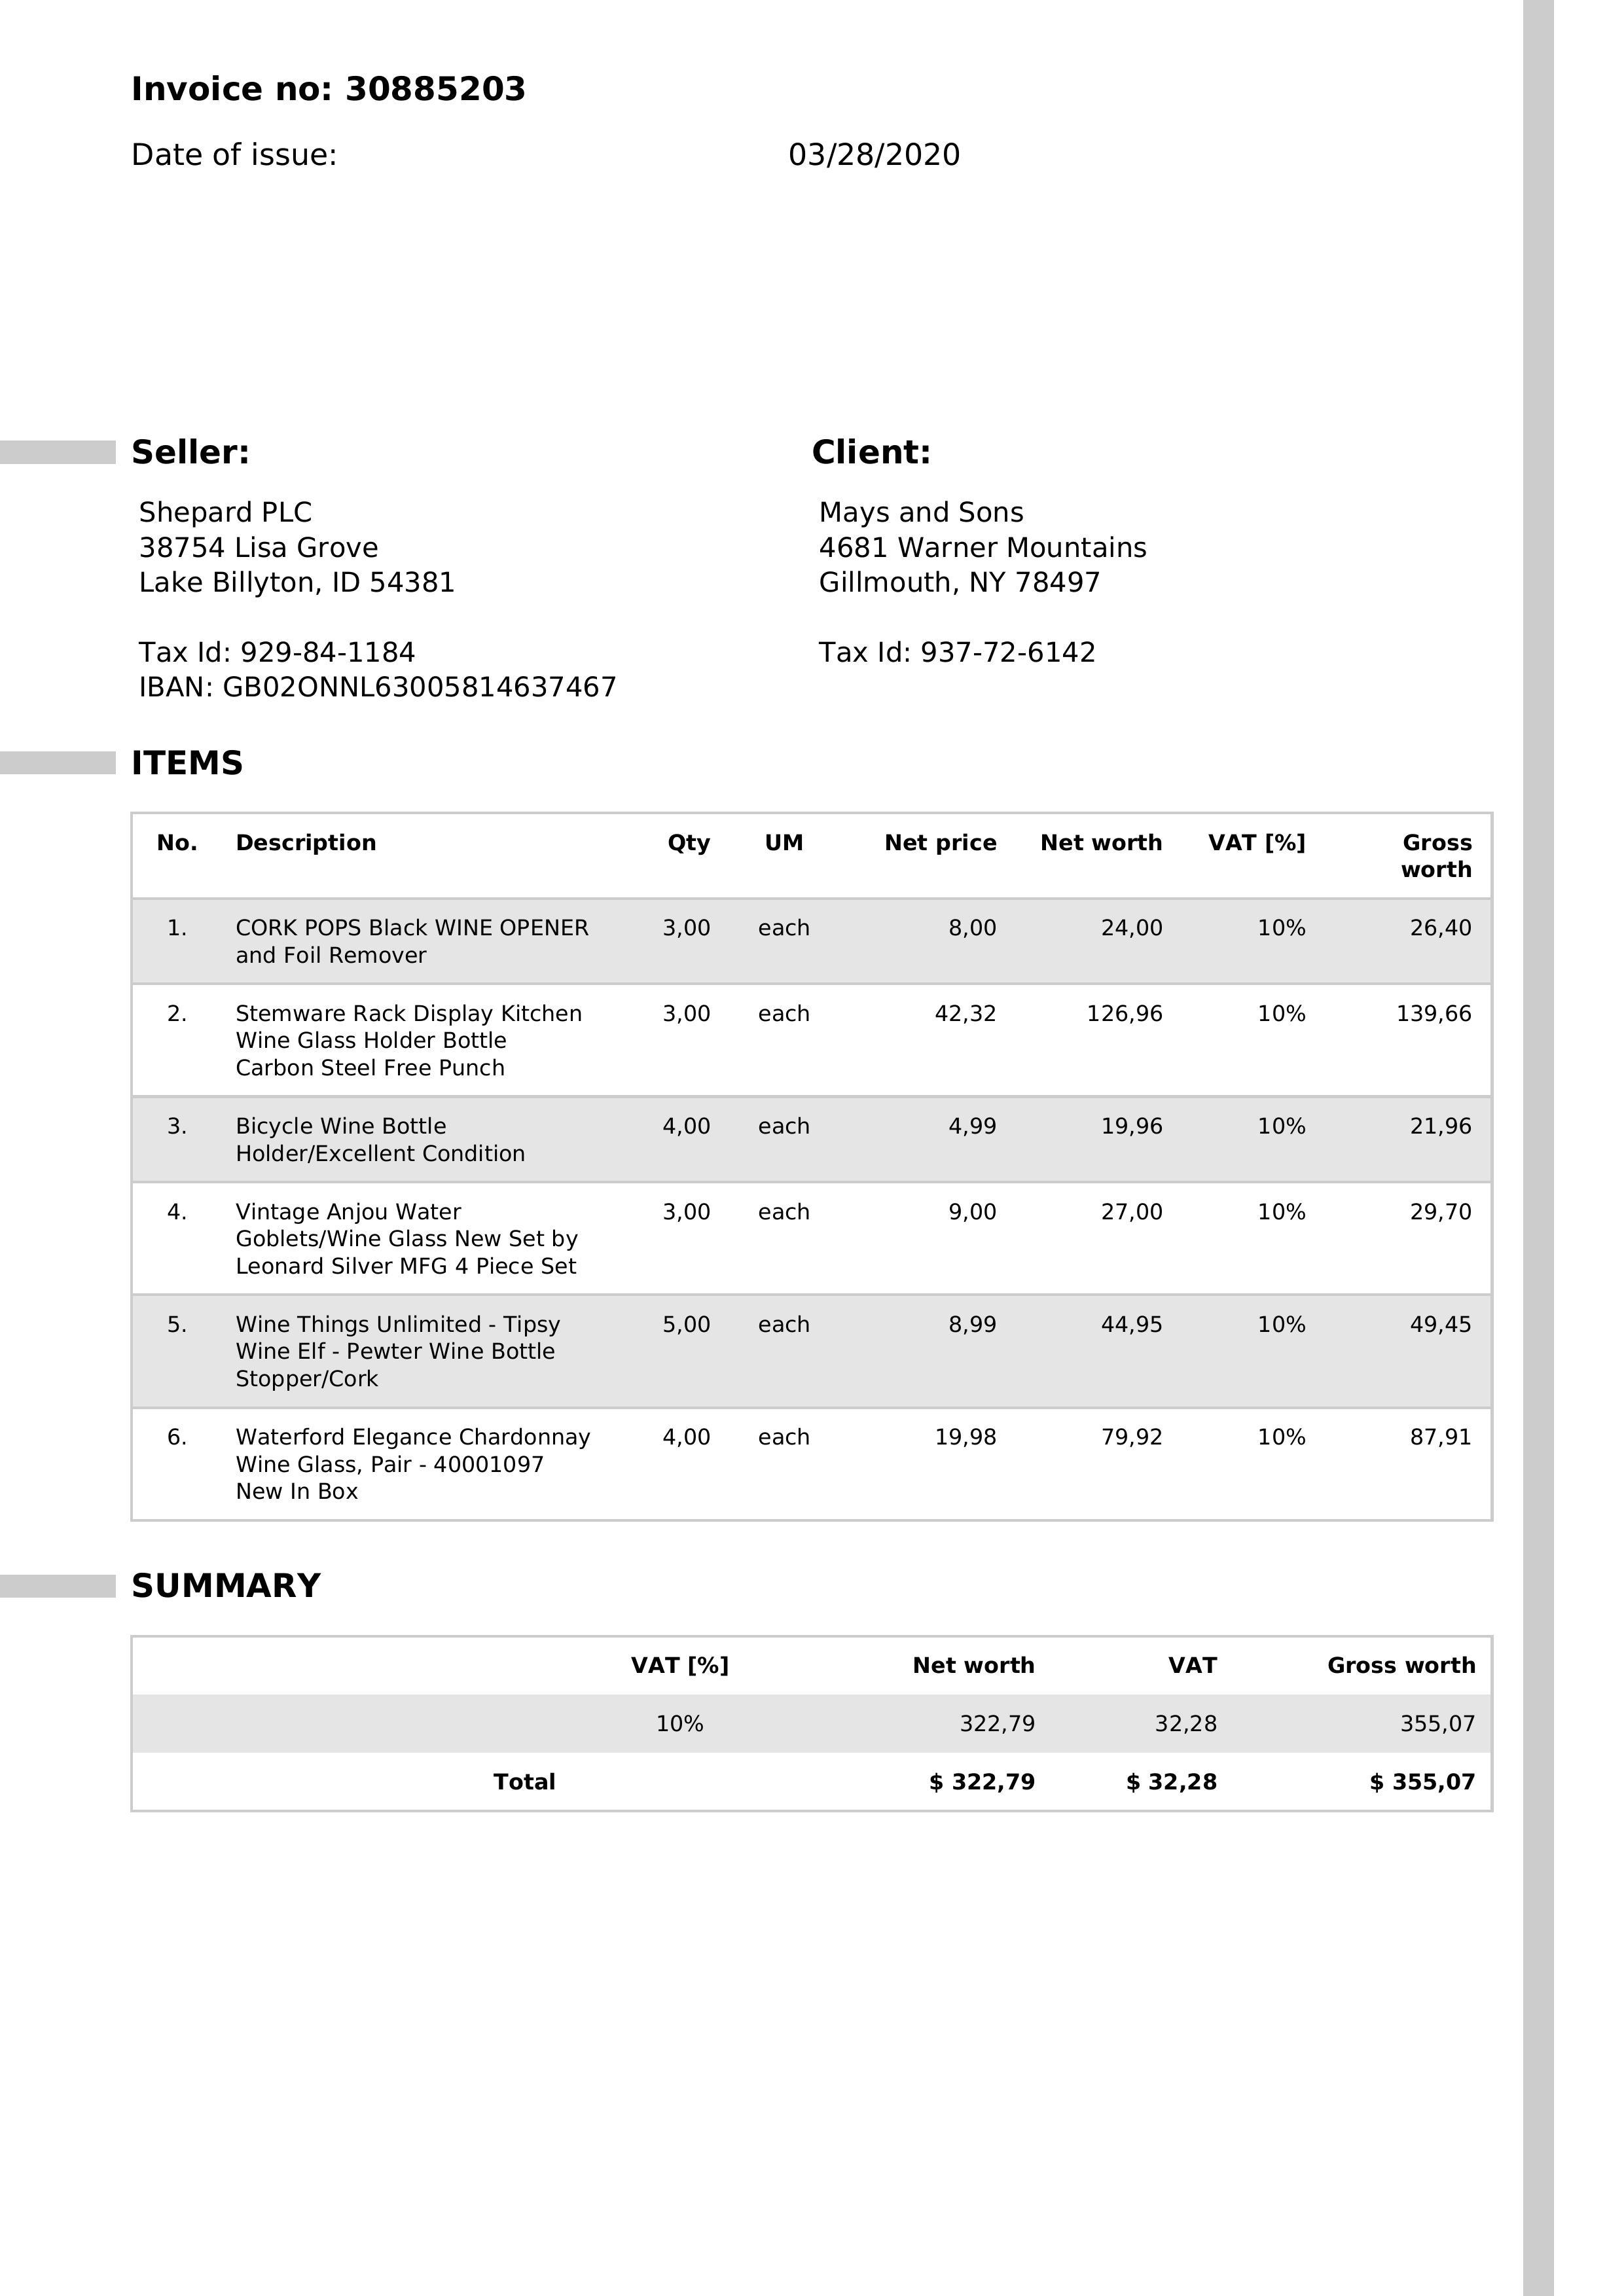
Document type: Invoice